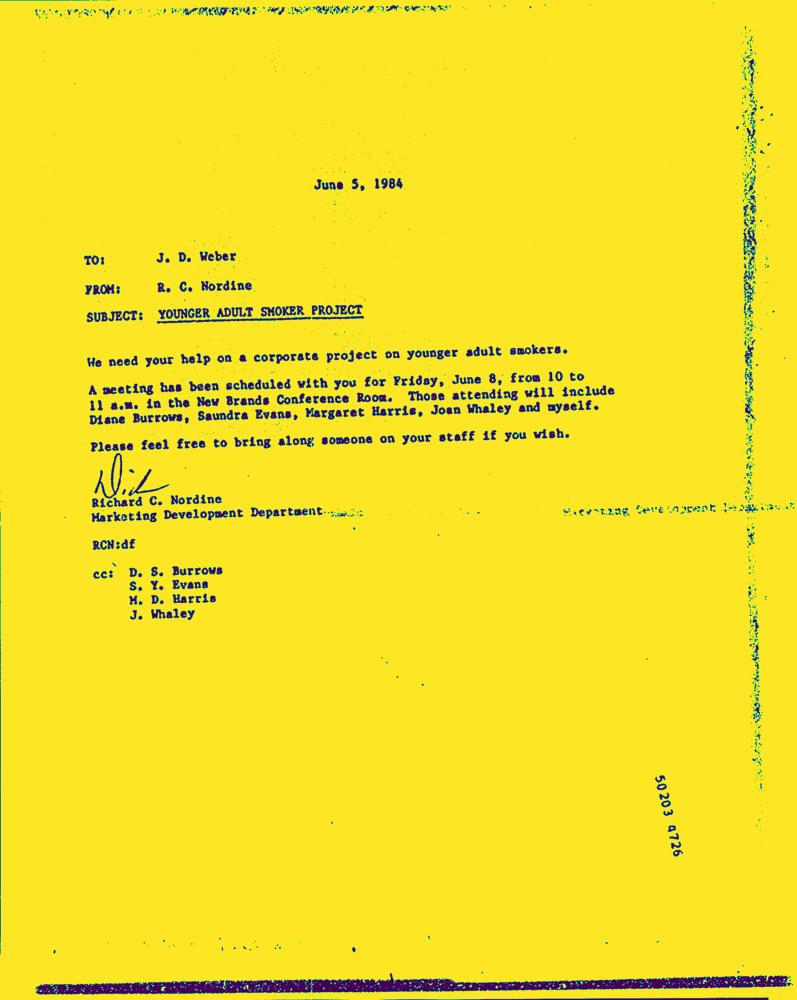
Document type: Letter-Doc